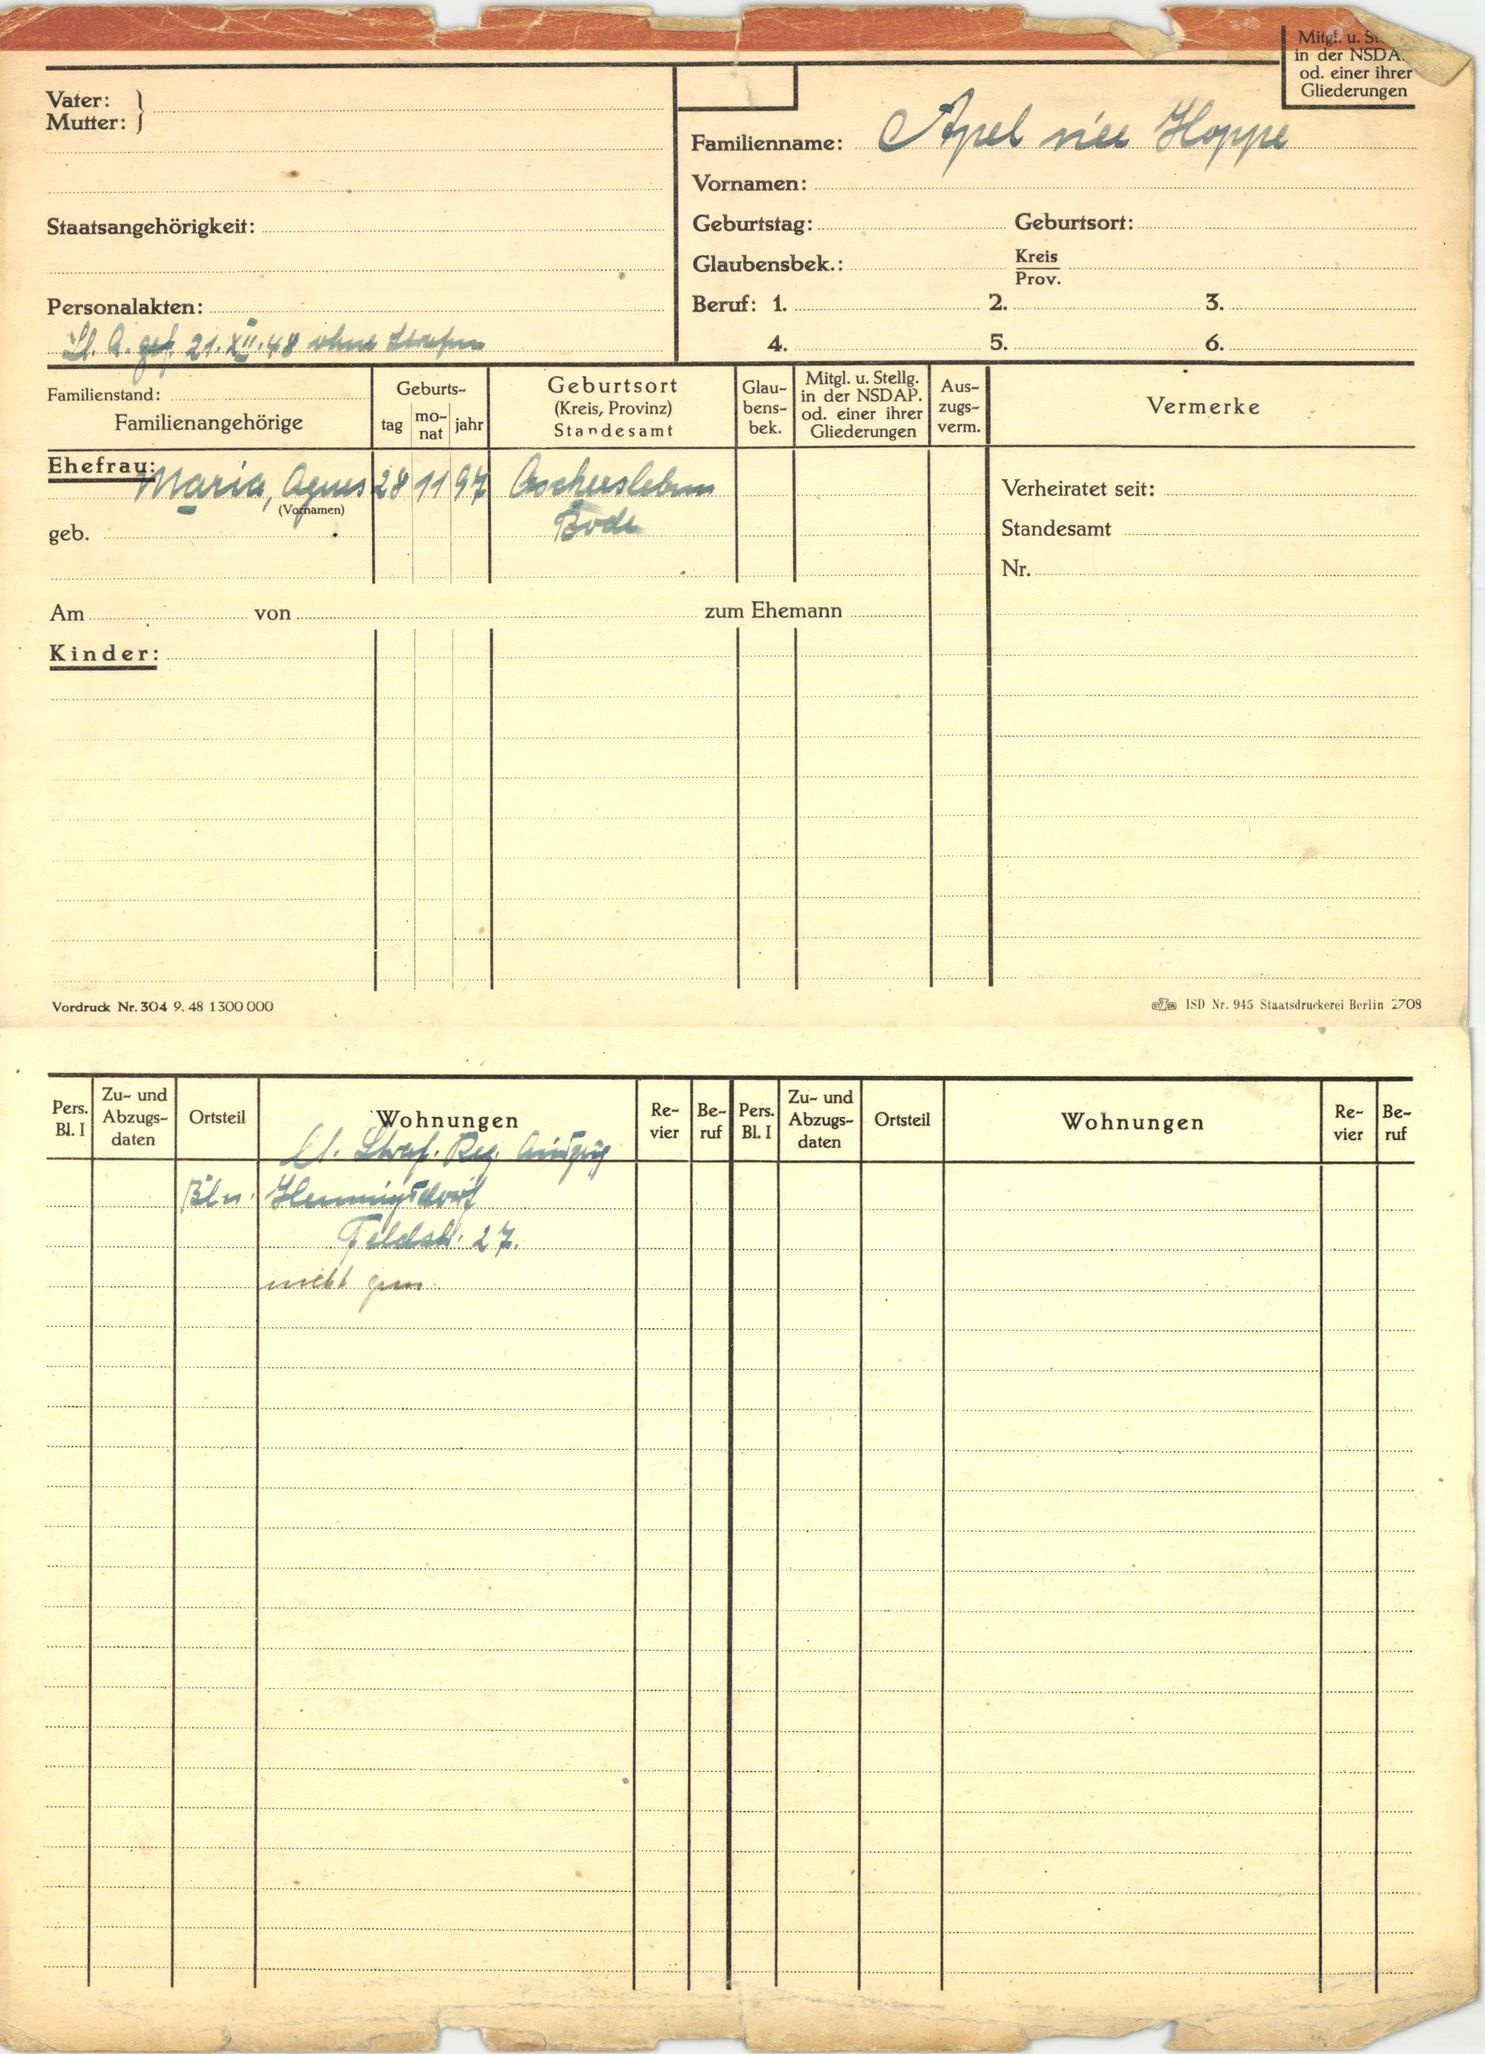
Apel née Hoppe